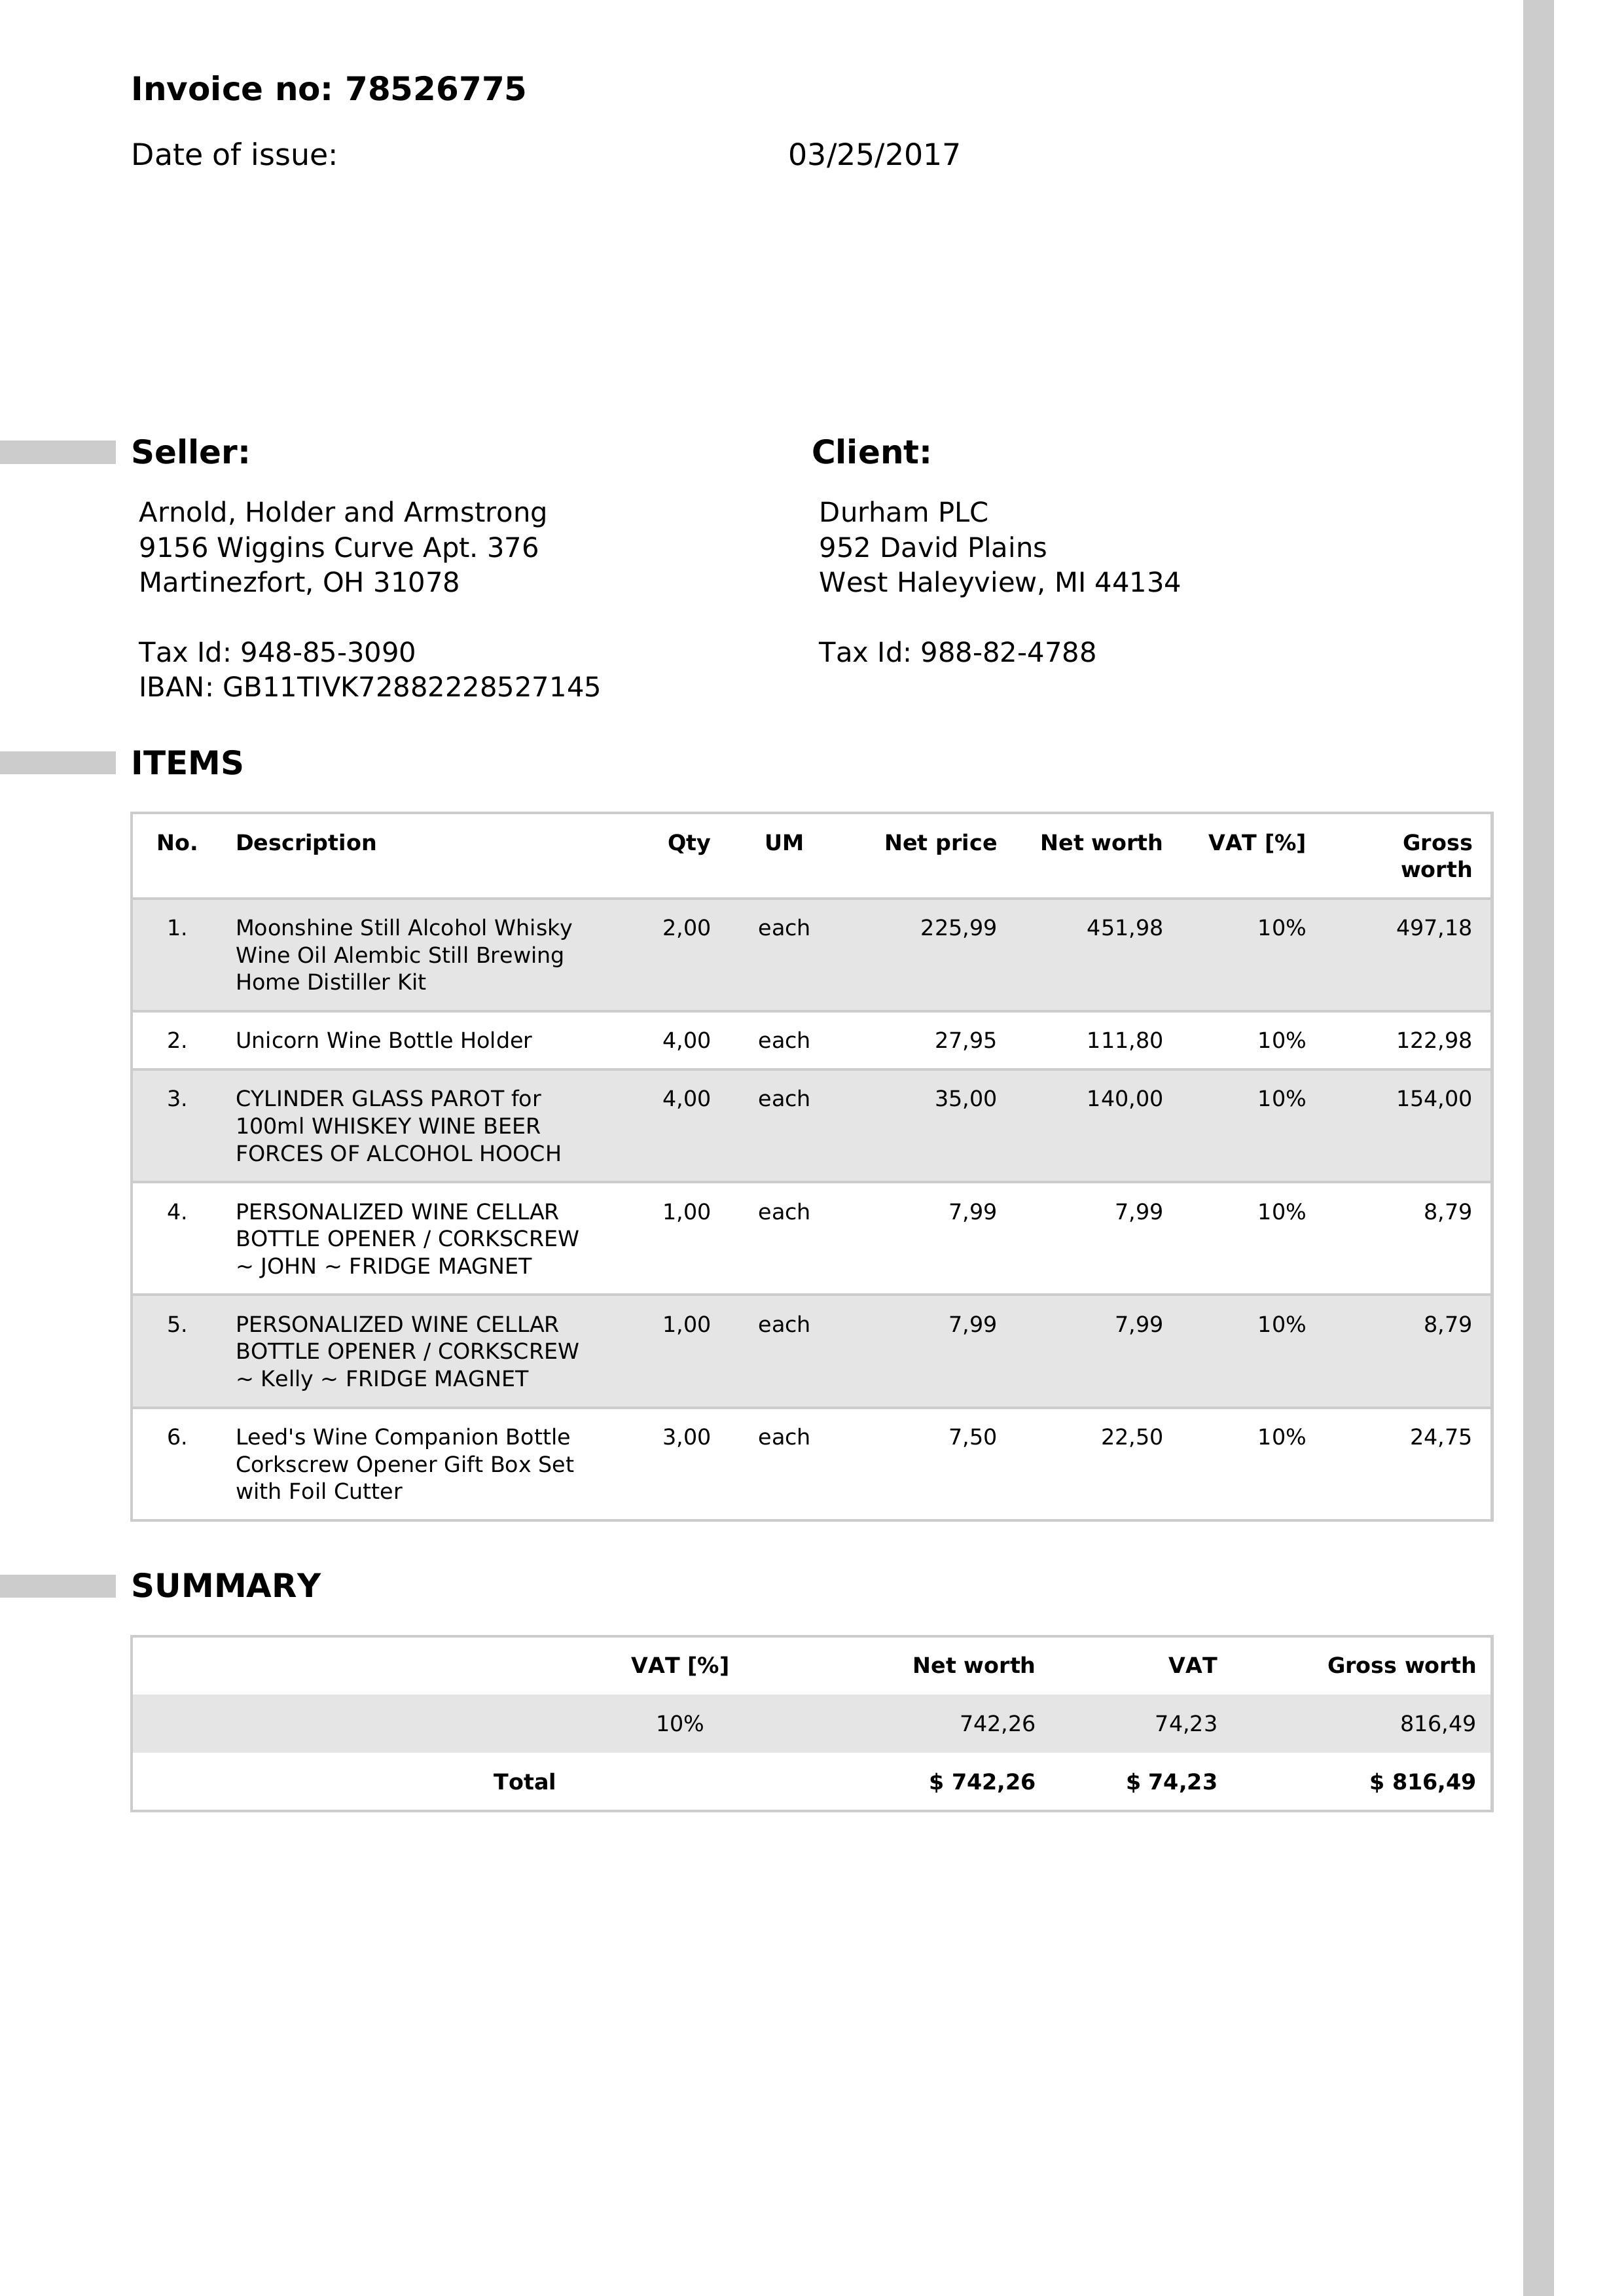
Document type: Invoice